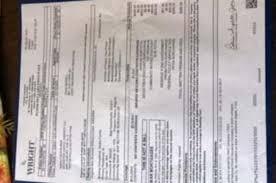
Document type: Invoice